Identify and extract the amount in words, amount in numbers, payee name, cheque date, and bank name from the image.
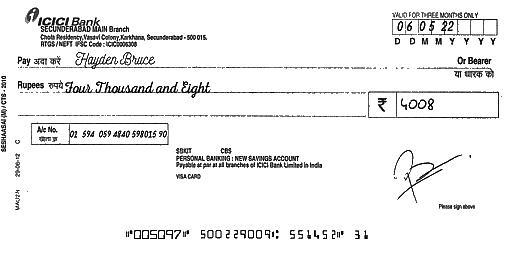
amt_in_words: Four Thousand and Eight
amt_in_figures: 4008
payee_name: Hayden Bruce
bank_name: ICICI Bank
cheque_date: 06/05/22